Question: What appears to be the issue?
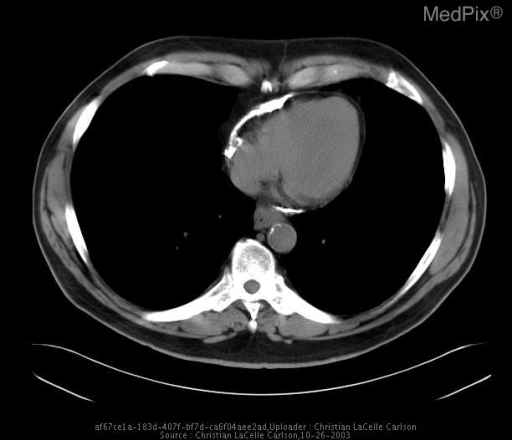
Answer: The findings suggest PA and lateral chest x-rays demonstrate normal heart size with anterior and inferior pericardial calcifications and question of mild pulmonary venous engorgement.  On non-contrast CT scan, the calcifications are described as eggshell-type calcifications which do not significantly involve the AV grooves.  There is no pericardial effusion, evidence of right heart enlargement or failure, or vena cava and hepatic vein distention.  Accessory splenules, old fractures of the spine and inferior sternum at the level of the pericardial calcifications are also seen.  Echocardiography revealed mild dilatation of the inferior vena cava.  Doppler of the mitral valve was suggestive of abnormal respiratory variation which can be seen in constrictive physiology.. Non-contrast CT scan of the chest reveals thick egg-shell-type pericardial calcification along the anterior and inferior pericardium. There are no pericardial or pleural effusions, evidence of right heart enlargement or failure, or distended vena cava.. The patient might have a history of 68 year-old man with increased dyspnea on exertion and orthopnea..